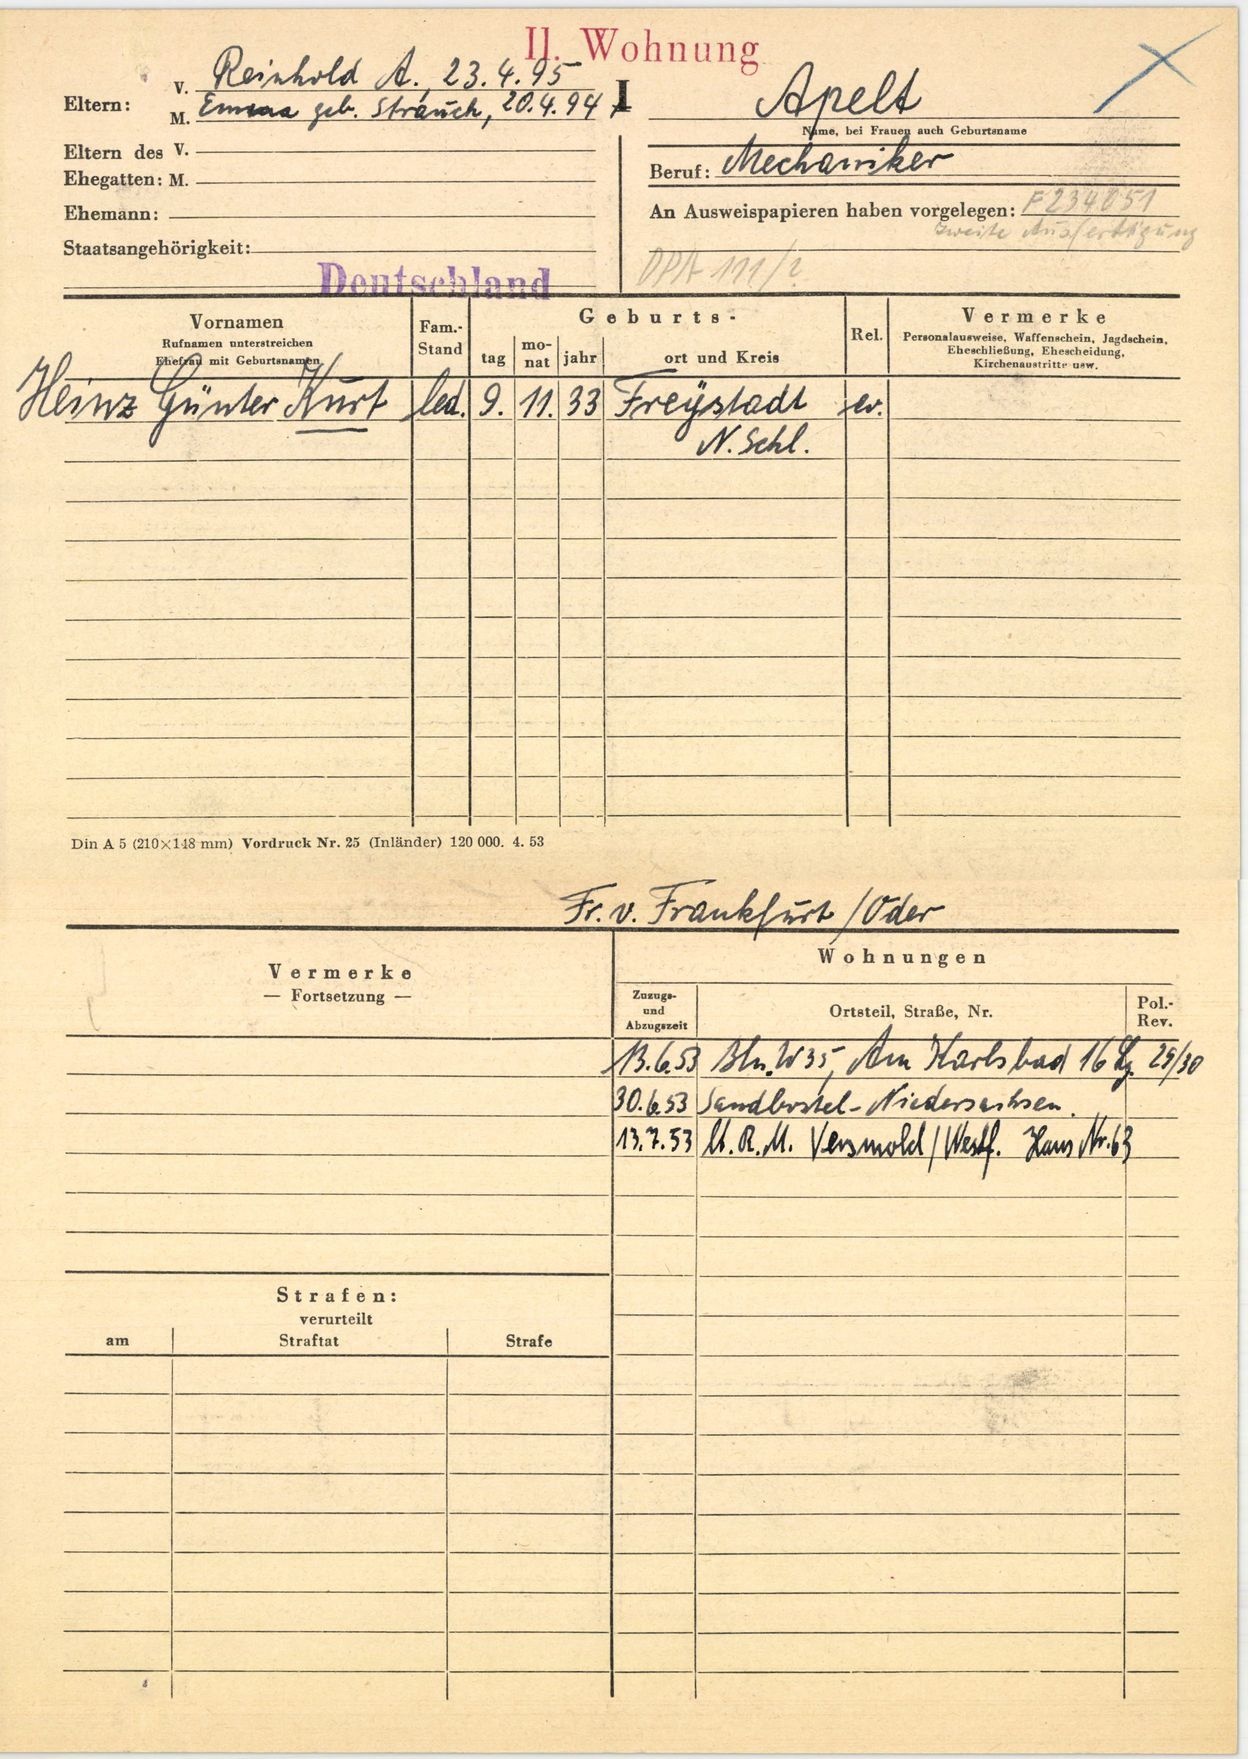
Apelt